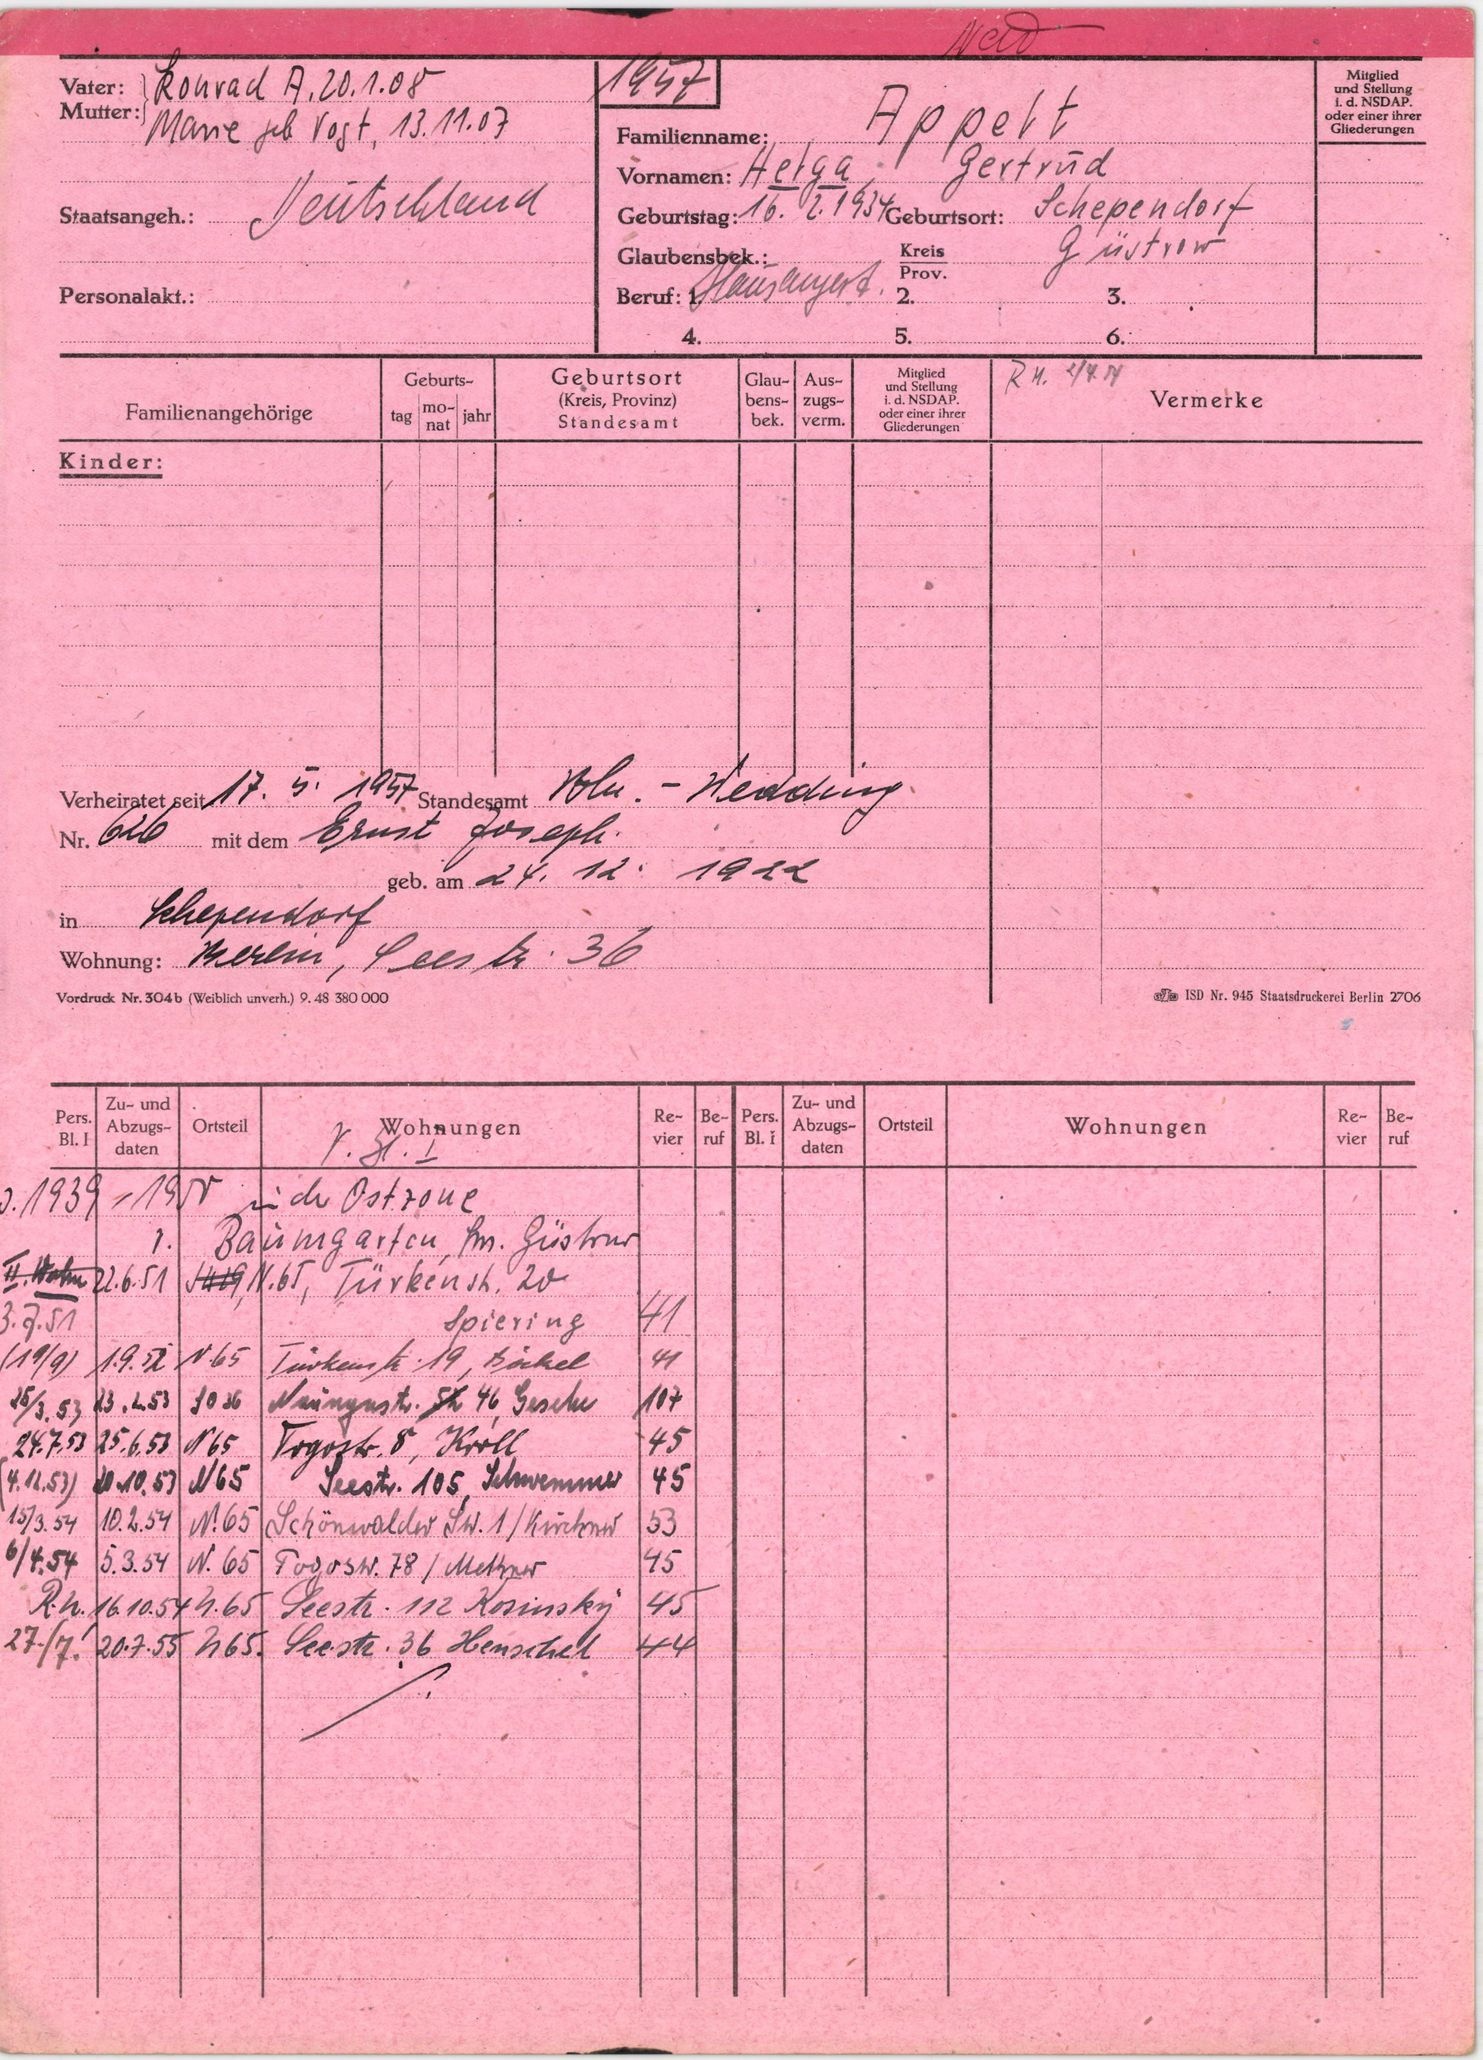
Appelt